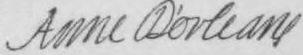
Signature of: anne marie d orléans